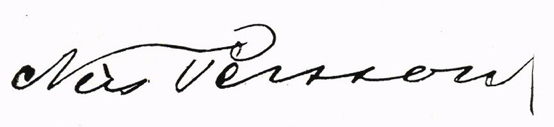
Signature of: nils persson